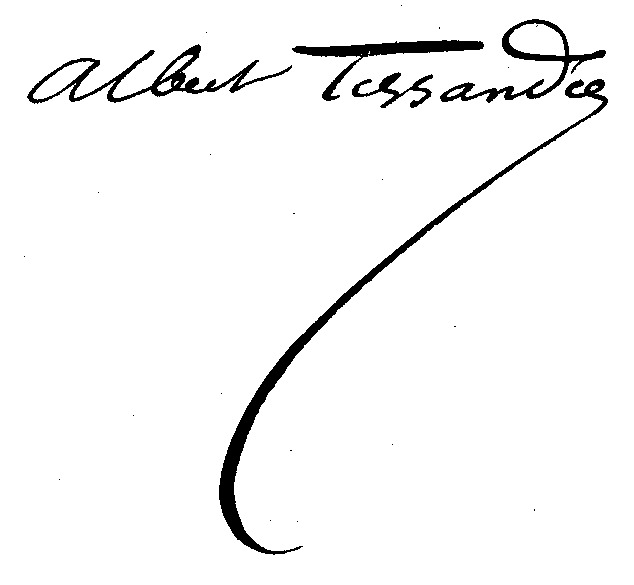
Signature of: albert tissandier